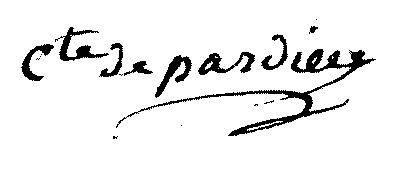
Signature of: guy félix de pardieu